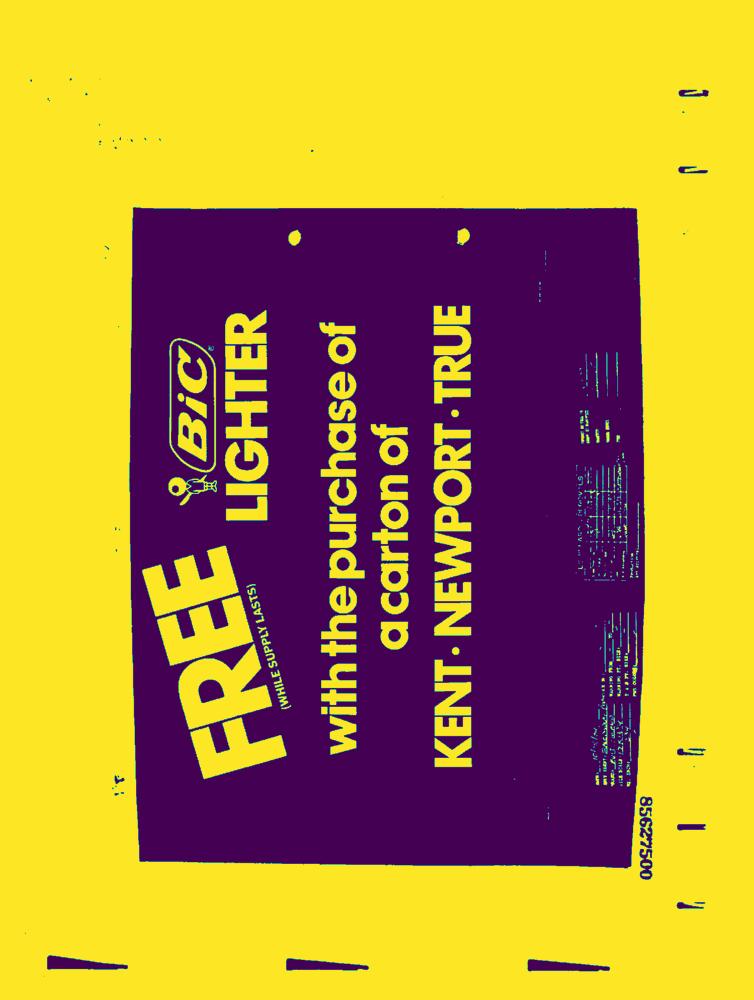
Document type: AD